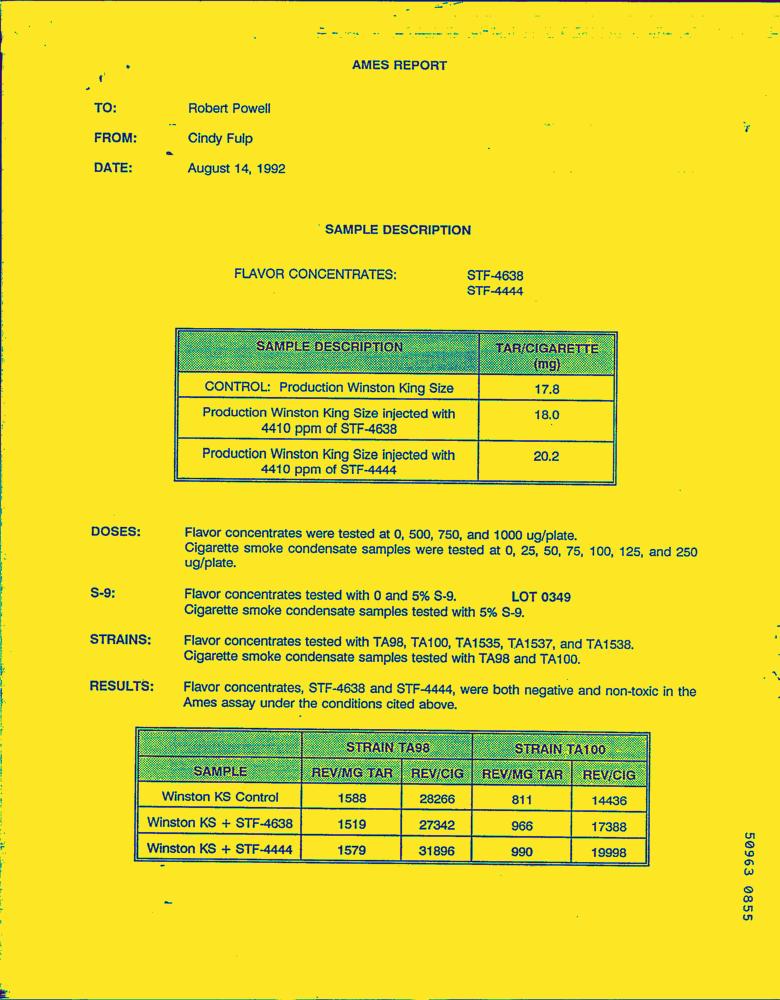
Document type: Letter-Doc